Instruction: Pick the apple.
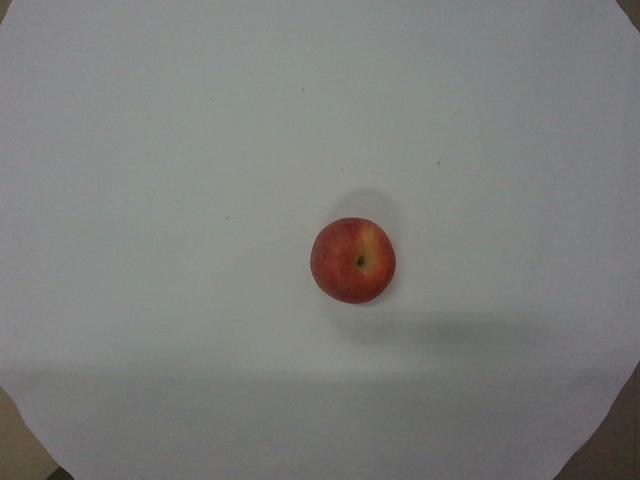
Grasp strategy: vertical